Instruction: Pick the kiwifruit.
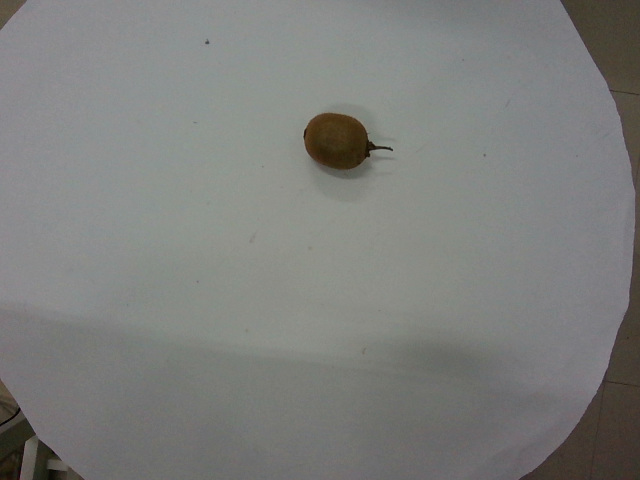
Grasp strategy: vertical